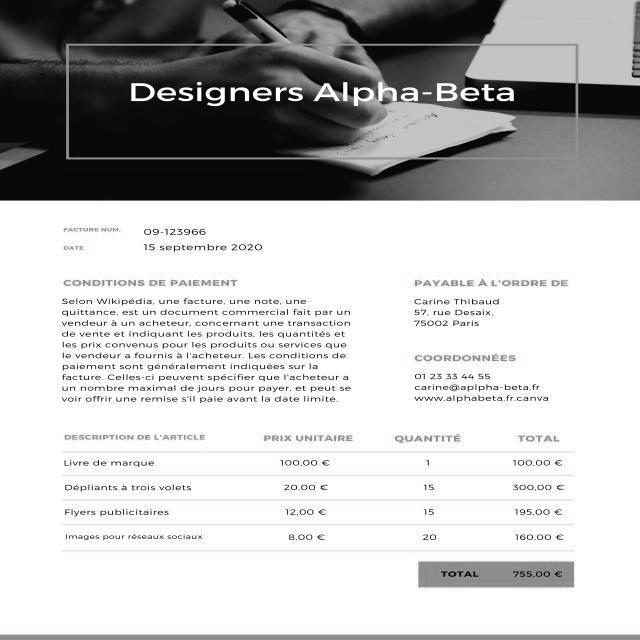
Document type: Invoice